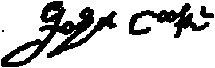
Signature of: john cooke